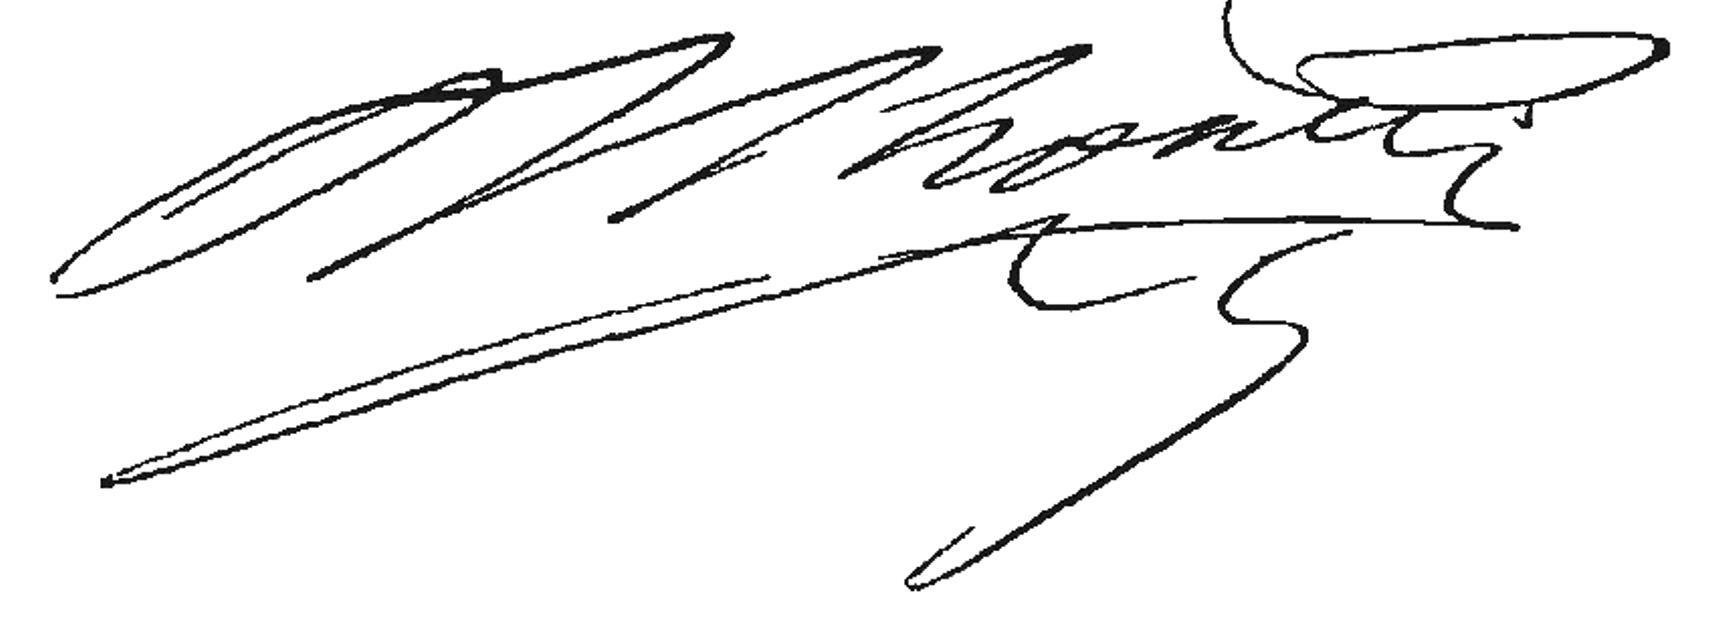
Signature of: theodor rosetti